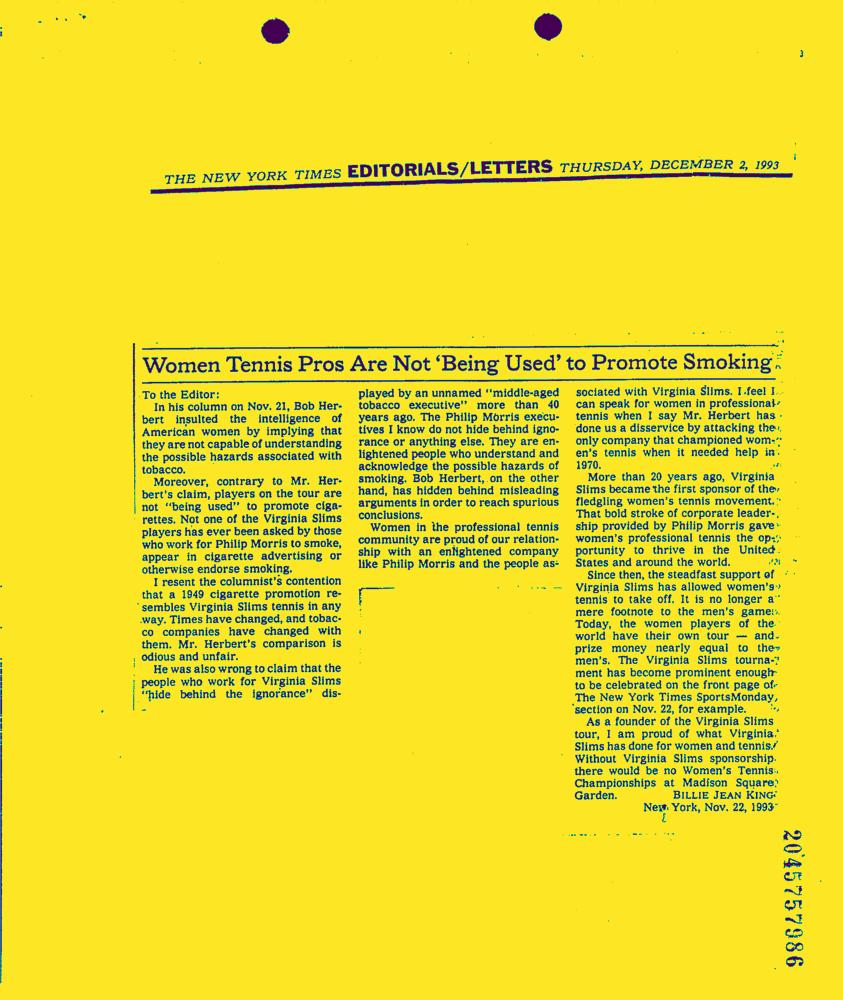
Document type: News-Article